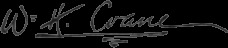
Signature of: william henry crane